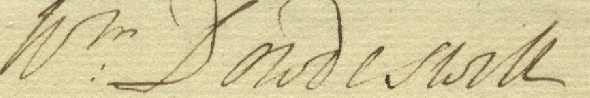
Signature of: william dowdeswell